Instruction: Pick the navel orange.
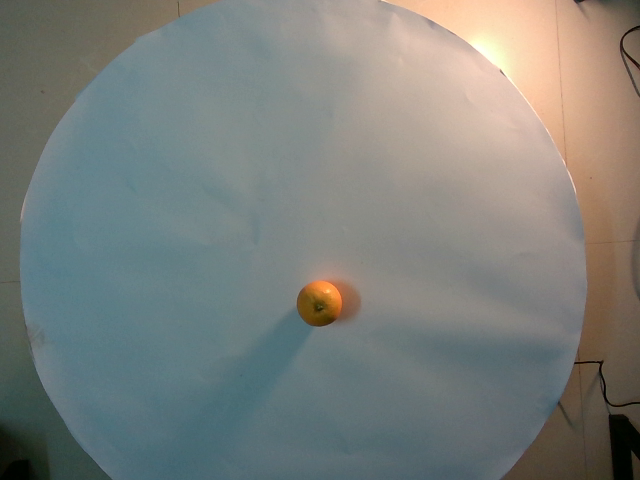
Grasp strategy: vertical